Question: Explain the disease:
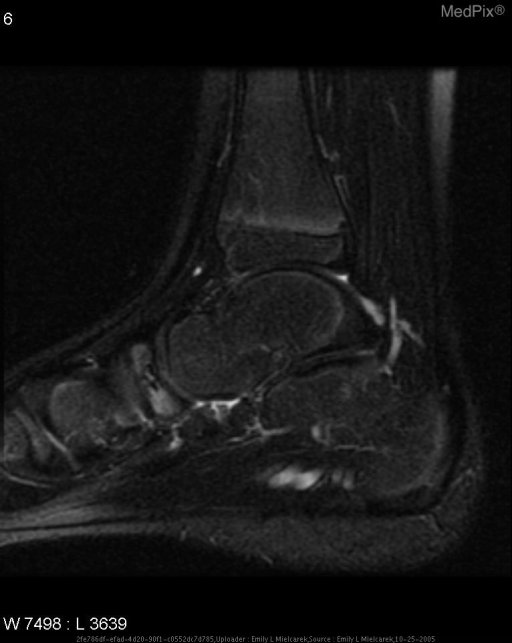
Answer: The disease is discussed as: » Definition:
Kohler's Disease is osteonecrosis of the navicular bone. Demographics:
Osteonecrosis of the tarsal navicular bone usually occurs in patients ages 3-7 yrs.  It is more common in males than females with a ratio of 5:1. It is unilateral in 75-80% of cases.

» Etiology:
The underlying cause is typically idiopathic - meaning "we don't know".   There is a documented history of trauma in only 35% of cases.

» Clinical:
The disease usually presents as mild pain in the midfoot, local tenderness and decreased range of motion.

» Treatment:
Treatment is entirely symptomatic with rest, shoe inserts and walking casts when needed.

» Prognosis is excellent and over a period of 2-4 yrs many patients recover entirely and the bone regains normal size.

=========================================
Who Named It:
http://www.whonamedit.com/synd.cfm/2676.html